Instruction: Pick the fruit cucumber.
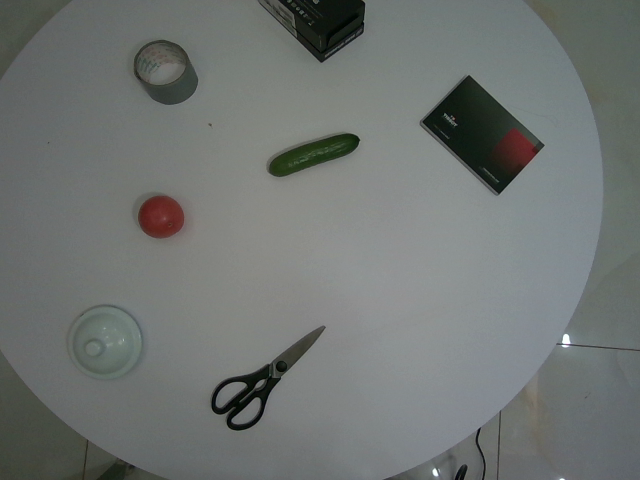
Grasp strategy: vertical